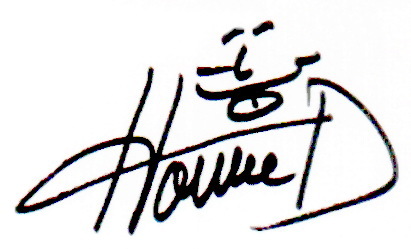
Signature of: howie dorough